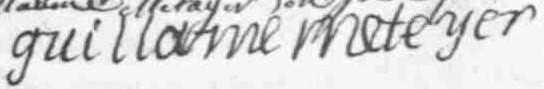
Signature of: guillaume le métayer dit rochambeau